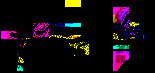
Signature of: stalin gonzález